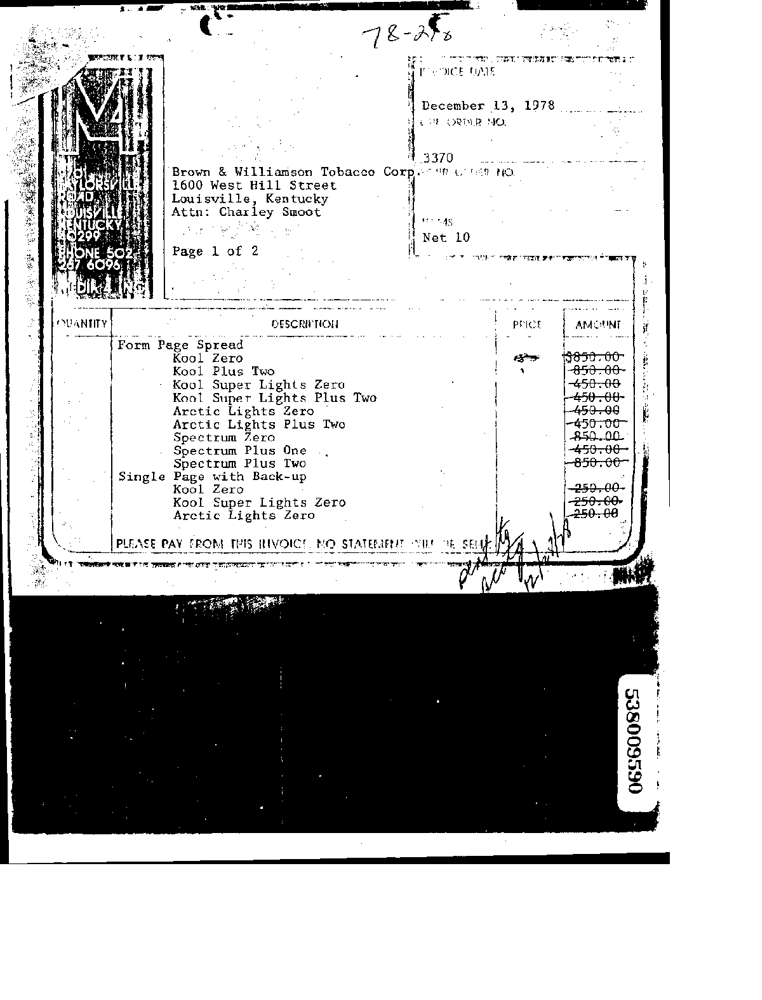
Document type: Invoice